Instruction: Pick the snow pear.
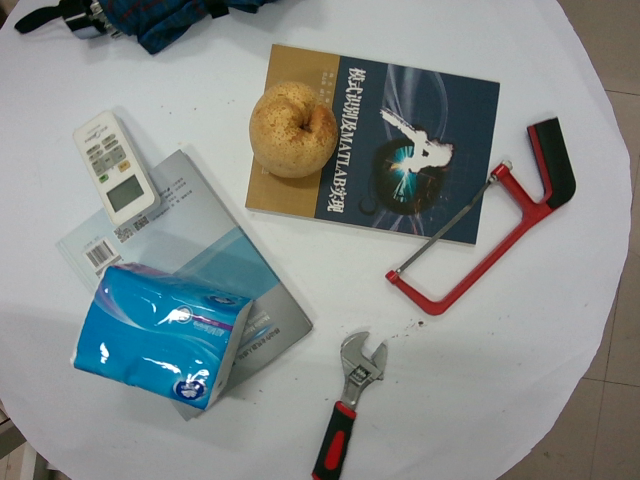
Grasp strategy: vertical